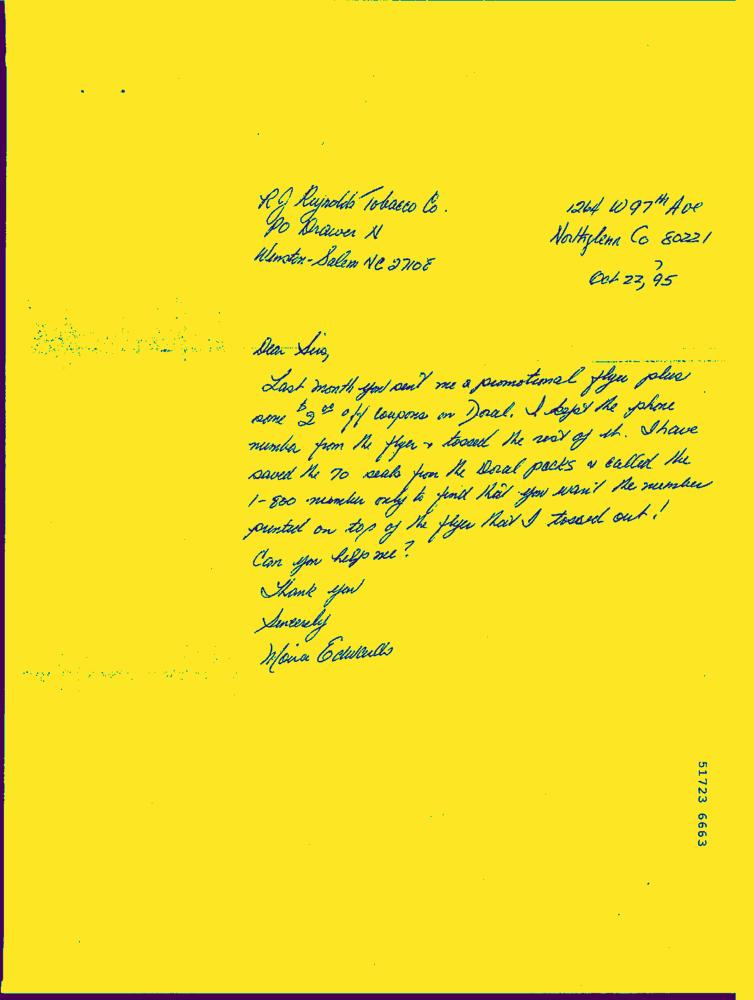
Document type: Hand-Written